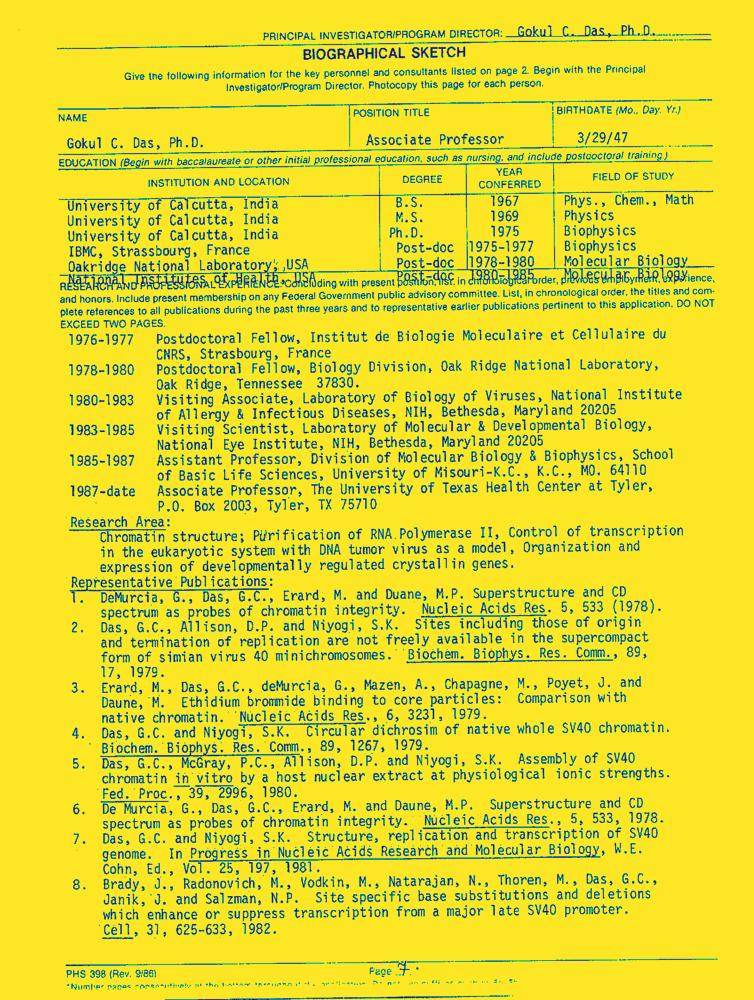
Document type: Resume-Doc